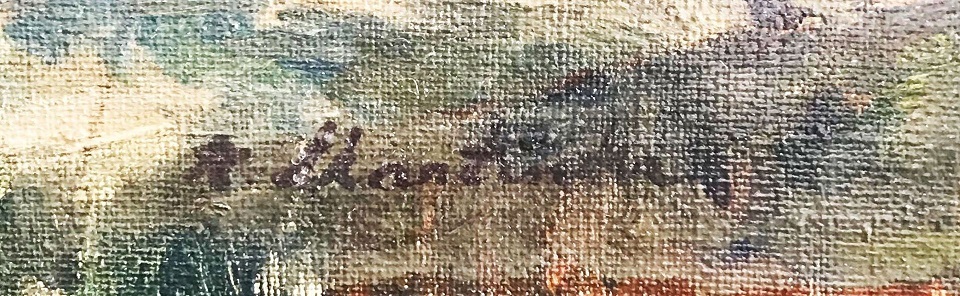
Signature of: adalbert martinka